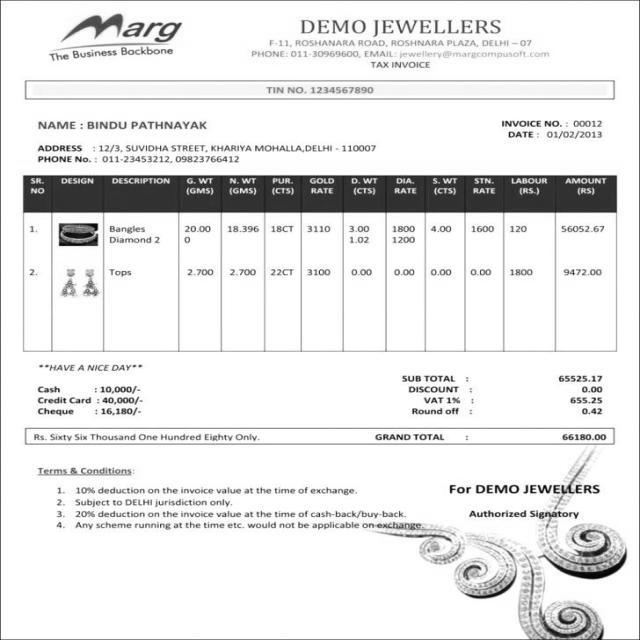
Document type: Invoice